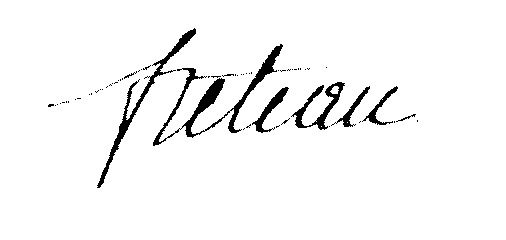
Signature of: emmanuel marie michel philippe fréteau de saint just